Question: Describe the condition in detail:
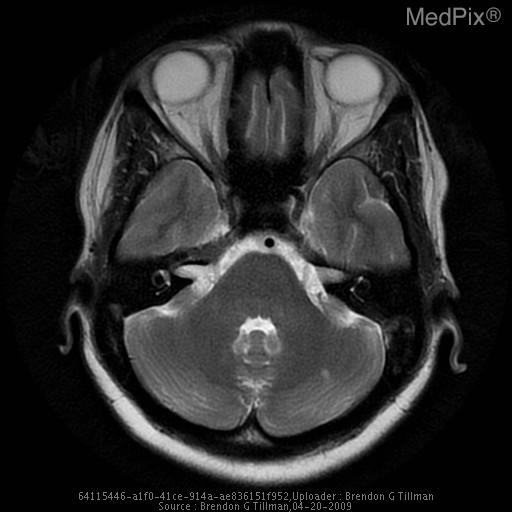
Answer: The disease is discussed as: Postpartum cerebral angiopathy is a rare ailment that affects females who are otherwise healthy and recently had a normal pregnancy and uncomplicated delivery. Like primary and other secondary cerebral vasculitis, postpartum cerebral angiopathy may cause ischemic or hemorrhagic stroke, and neurological deficits. More commonly, secondary cerebral angiopathy occurs in the setting of other medical conditions such as infections, systemic vasculitis (Wegener’s granulomatosis & polyarteritis), connective tissue diseases (systemic lupus erythematosus & rheumatoid arthritis), medications, illicit drugs, carcinomas (lymphoma & leukemia), and Behcet’s disease. Other conditions, therefore, need to be ruled out before a diagnosis of postpartum cerebral angiopathy can be made including preeclampsia /eclampsia.

Contrast catheter angiography and magnetic resonance imaging/angiography (MRI/MRA) are the typical imaging modalities used to help with the diagnosis of cerebral vasculitis although, single photon emission computed tomography (SPECT) and Indium-labelled white cell nuclear scanning may provide some benefit. Definitive diagnosis of cerebral vasculitis is typically made by biopsy of brain.

In this patient she presented to the ER with the “worst headache of her life” on the right side 4 days postpartum. Noncontrast computed tomography (CT) showed subarachnoid hemorrhage (SAH) with the right sylvian fissure and the sulci of the right frontal lobe. Further vascular studies including a CT angiogram (CTA), contrast angiography, and MRA showed no evidence of an intracerebral aneurysm. The patient had no history of hypertension and was not hypertensive during the headache. She was tested several times throughout pregnancy with no evidence of elevated blood pressure, proteinuria, or headaches looking for preeclampsia. The patient had an elevated erythrocyte sedimentation rate (ESR) of 56 mm/hour.

Upon further investigation the patient had a contrast enhanced angiogram which showed irregular variable caliber vessels with “a sausage link” appearance in the cortical branches of both the middle cerebral arteries, more prominent on the right side as opposed to the left. The MRI also showed an acute 5 mm left cerebellar infarct located within a superior cerebellar artery vascular territory and multiple nonspecific small foci of increased FLAIR signal within the anterior aspects of the external capsule bilaterally.

This patient had several classic imaging findings of cerebral vasculopathy of small vessel ischemic disease, SAH, and cortical enhancement. She had no known significant past medical history including autoimmune disorders, systemic vasculitis, or connective tissue disorders. She had a normal uncomplicated pregnancy and developed her first symptoms 4 days postpartum fitting the description of postpartum cerebral angiopathy.

The patient was treated with oral prednisolone and was felt that a brain biopsy was not necessary in this case to make the definitive diagnosis.